Question: What appears to be the issue?
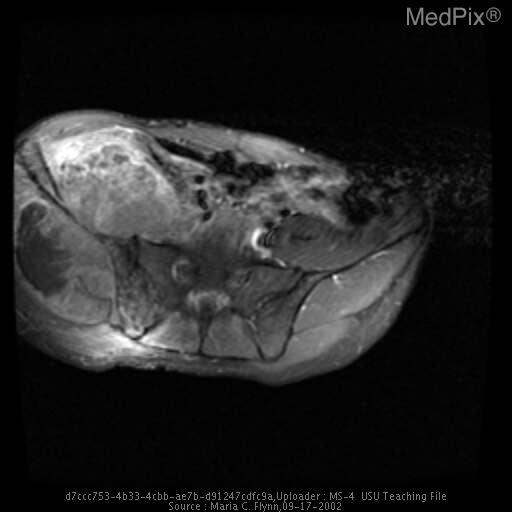
Answer: The findings suggest A-P radiograph of the pelvis shows mottled, osteolytic lesion of the right iliac wing with suggestion of soft tissue mass.
The lytic lesion of the right femoral head, which was shown on the subsequent CT and MRI, is not defined.
CT
Contrast-enhanced axial CT (bone windows) shows a large heterogeneously enhancing soft tissue mass originating in the right iliac wing and extending into the adjacent muscles both anteriorly and posteriorly. Spiculated periosteal reaction of the iliac wing is present. At the level of the hips, axial contrast-enhanced CT shows a lytic mass of the right femoral head.
MRI
Axial and coronal FSE T2-weighted MR images show a heterogeneously high-signal-intensity mass originating from  the right iliac wing and extending into the adjacent muscles. The coronal MR image also shows a heterogeneously high-signal-intensity mass in the right femoral head.
Axial and coronal contrast-enhanced T1-weighted MR images  show heterogeneous enhancement of the right iliac wing mass and soft tissue extension with a large nonenhancing region posterior to the iliac wing consistent with necrosis. The coronal MR also shows a heterogeneously enhancing mass in the right femoral head.

P-A radiograph of the chest shows development of bilateral lower lobe pulmonary nodules consistent with metastases.. Axial and coronal contrast-enhanced T1-weighted MR images  show heterogeneous enhancement of the mass originating from the iliac wing both anteriorly and posteriorly with a large nonenhancing region posterior to the iliac wing consistent with necrosis.. The patient might have a history of 22 year-old Caucasian man with 6-month history of right hip pain.